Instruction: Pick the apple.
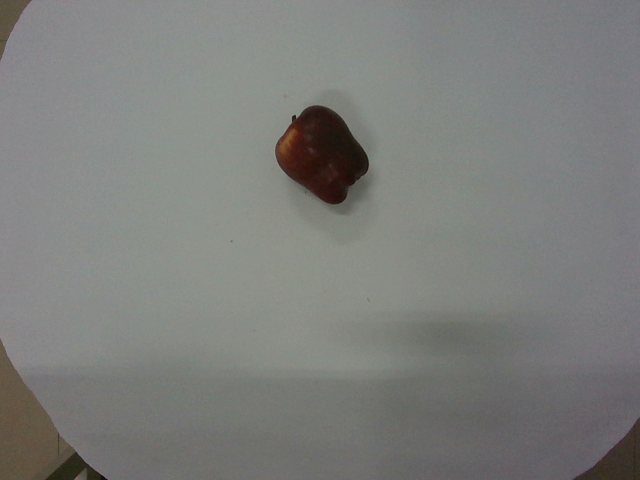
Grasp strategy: vertical